Question: How does the patient history play a role?
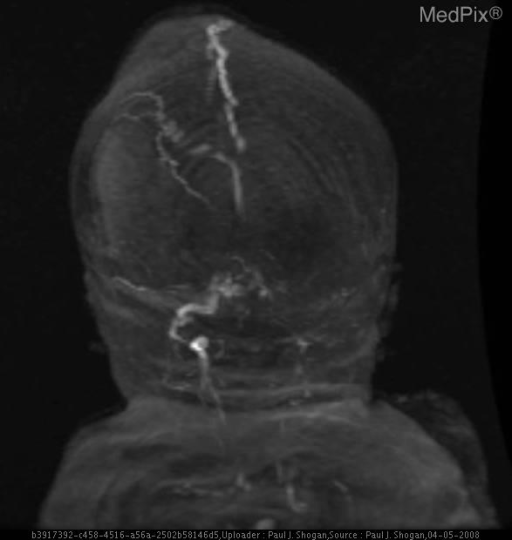
Answer: The patient's history of Full-term neonate with abnormal prenatal ultrasound. is key in understanding the case.